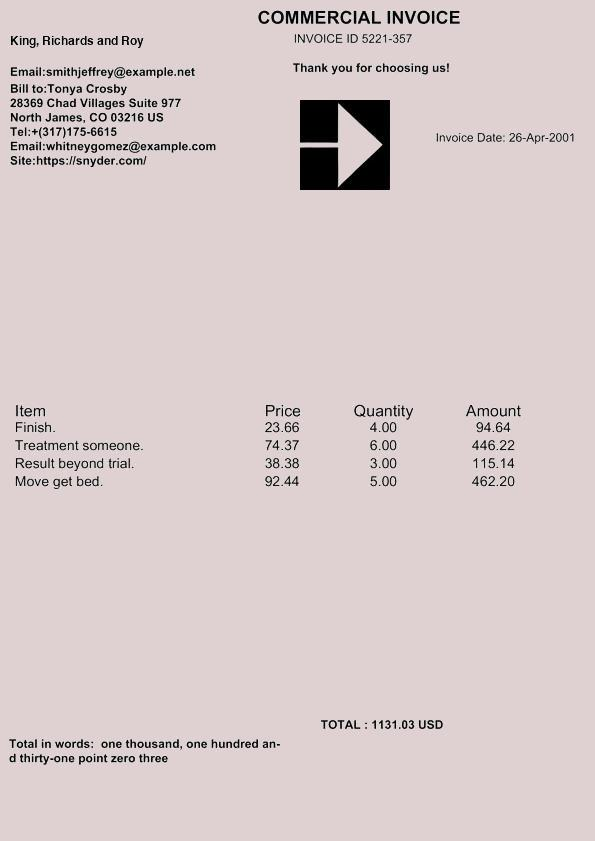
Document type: Invoice